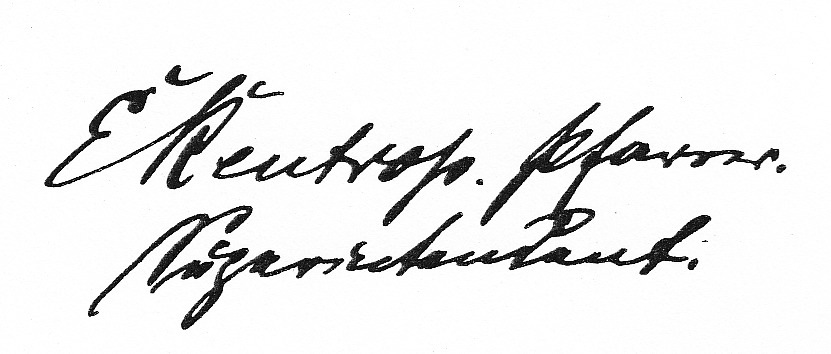
Signature of: ernst rentrop